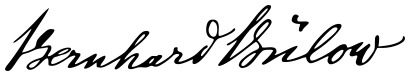
Signature of: bernhard von bülow